Question: What are the imaging findings?
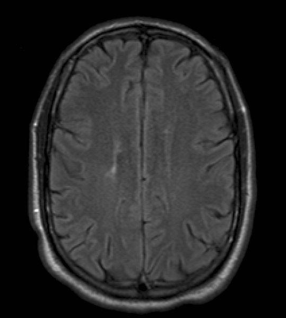
Answer: The imaging shows •  Lateral geniculate body - abnormal signal and enhancement
•  Additional periventricular lesions There are several small periventricular hyperintensities..